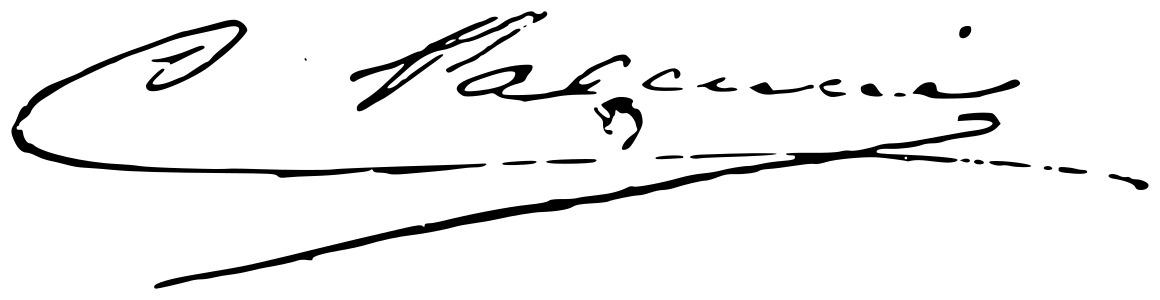
Signature of: ceferino palencia